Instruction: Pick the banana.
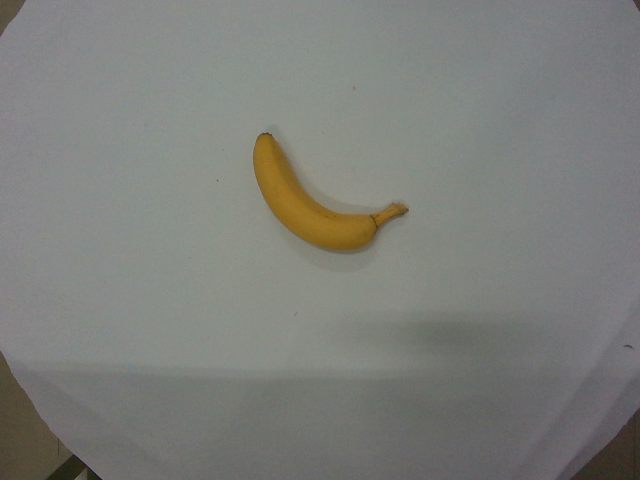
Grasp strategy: vertical